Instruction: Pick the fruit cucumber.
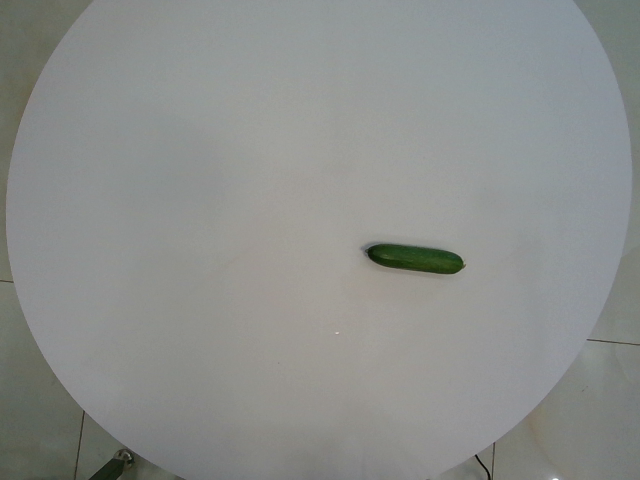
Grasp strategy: vertical